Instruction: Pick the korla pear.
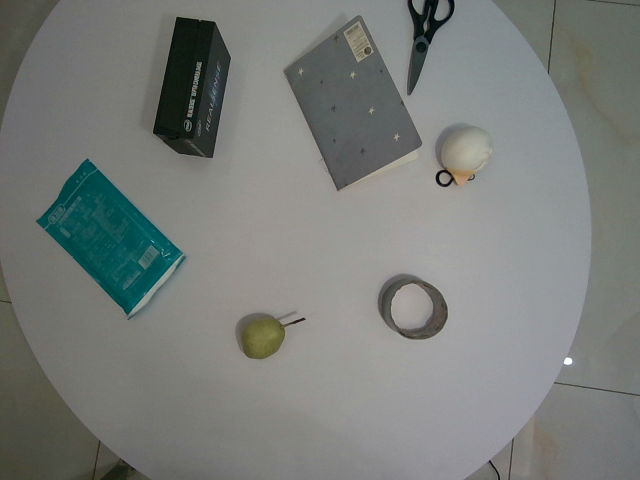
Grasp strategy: vertical